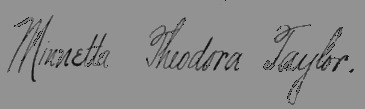
Signature of: minnetta theodora taylor